Question: What is the main concern?
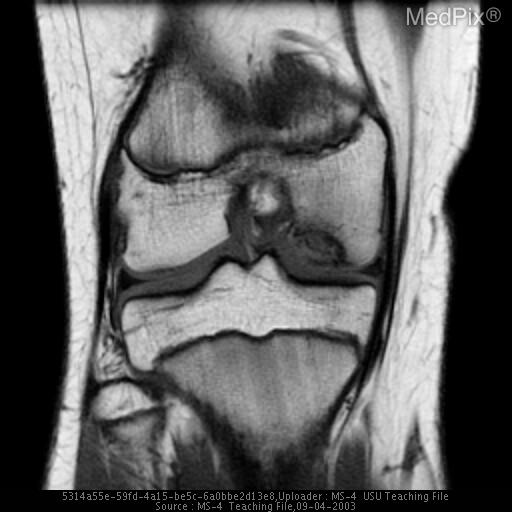
Answer: The findings suggest A/P Radiograph:  Area of varied lucency on the lateral aspect of the medial femoral condyle of the right knee; just inferior to this lesion, there is an area of opacity into the knee joint, suggesting chondral or osseous tissue.  Both lesions c/w OCD.  O/w there is normal mineralization/alignment.MRI (T1W):  Area of low signal intensity on the lateral aspect of the medial femoral condyle; surrounding this area within the femur is an area of very low signal intensity c/w fluid; there is also evidence of edema within the lesion, which may suggest an unstable fragment.  There is evidence of mild cartilage thinning over the fragment but no tearing.  The OCD is therefore nondisplaced.. MRI (T1W):  Area of low signal intensity on the lateral aspect of the medial femoral condyle; surrounding this area within the femur is an area of very low signal intensity c/w fluid; there is also evidence of edema within the lesion, which may suggest an unstable fragment.  There is evidence of mild cartilage thinning over the fragment but no tearing.  The OCD is therefore nondisplaced.. The patient might have a history of 12y/o female complaining of right medial knee pain for 3 years without a history of trauma.